Question: What could the diagnosis suggest?
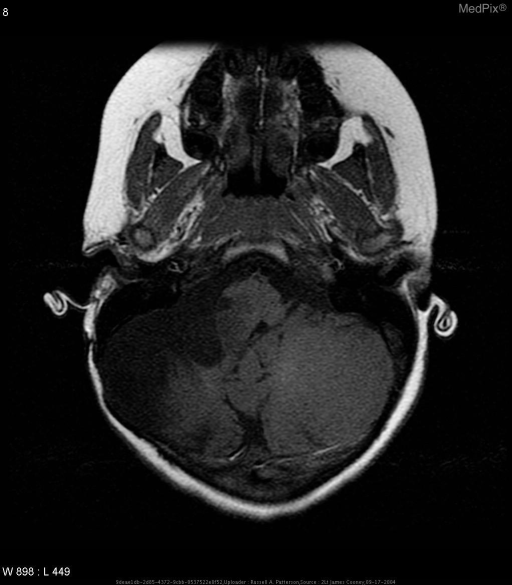
Answer: The possible diagnosis includes Pilocytic astrocytoma
Medulloblastoma
Hemangioblastoma
Ependymoma.